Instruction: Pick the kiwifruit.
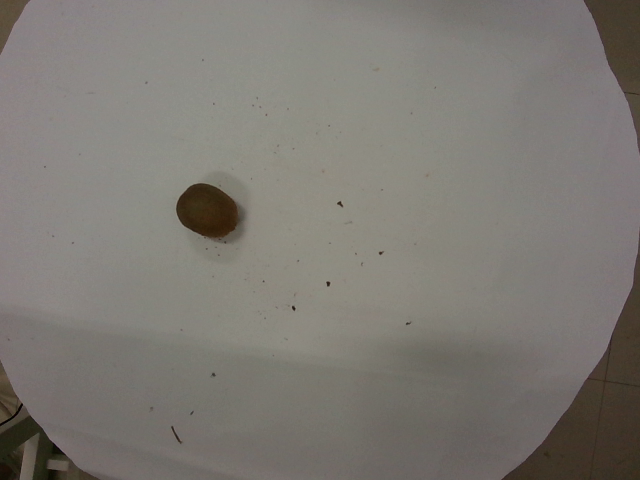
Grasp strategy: vertical